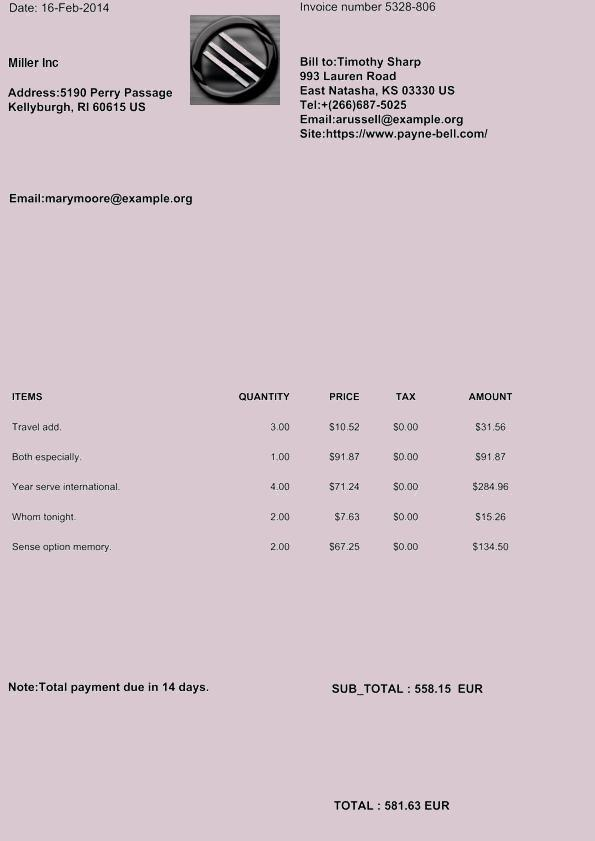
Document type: Invoice